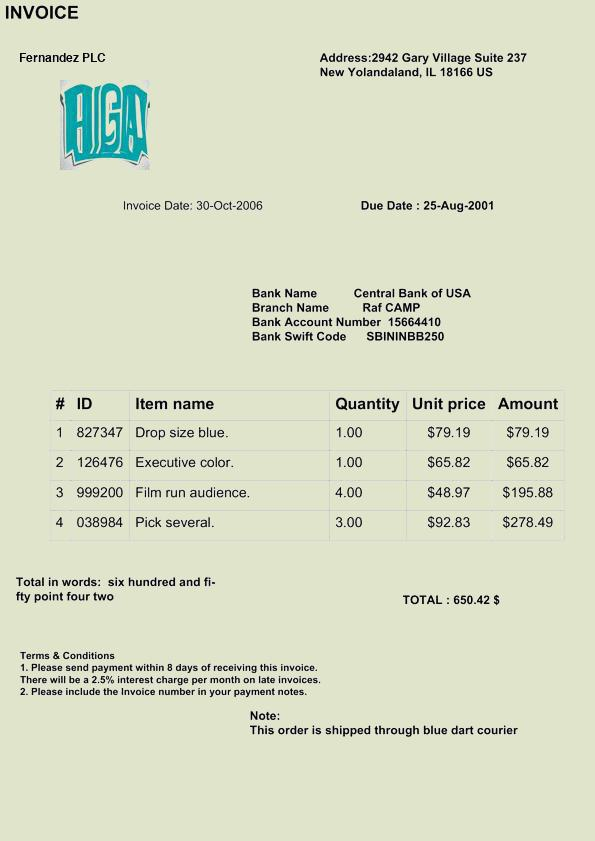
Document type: Invoice